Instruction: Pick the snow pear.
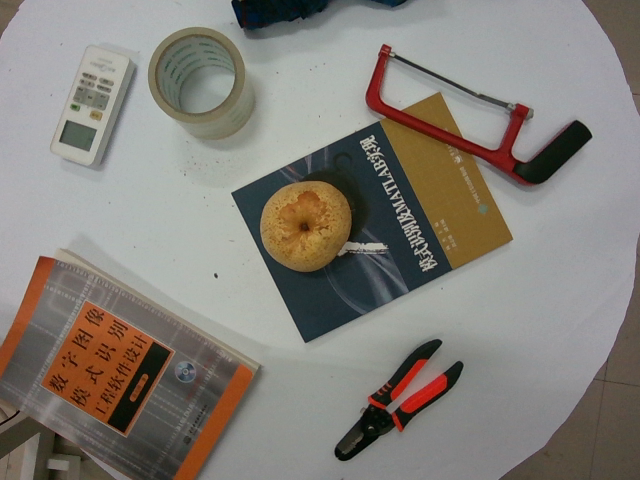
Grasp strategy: vertical